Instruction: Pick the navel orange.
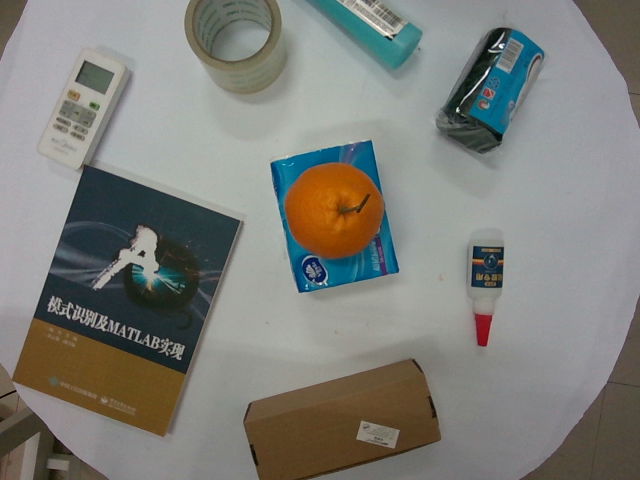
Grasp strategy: vertical